Question: Which state is mentioned in the document?
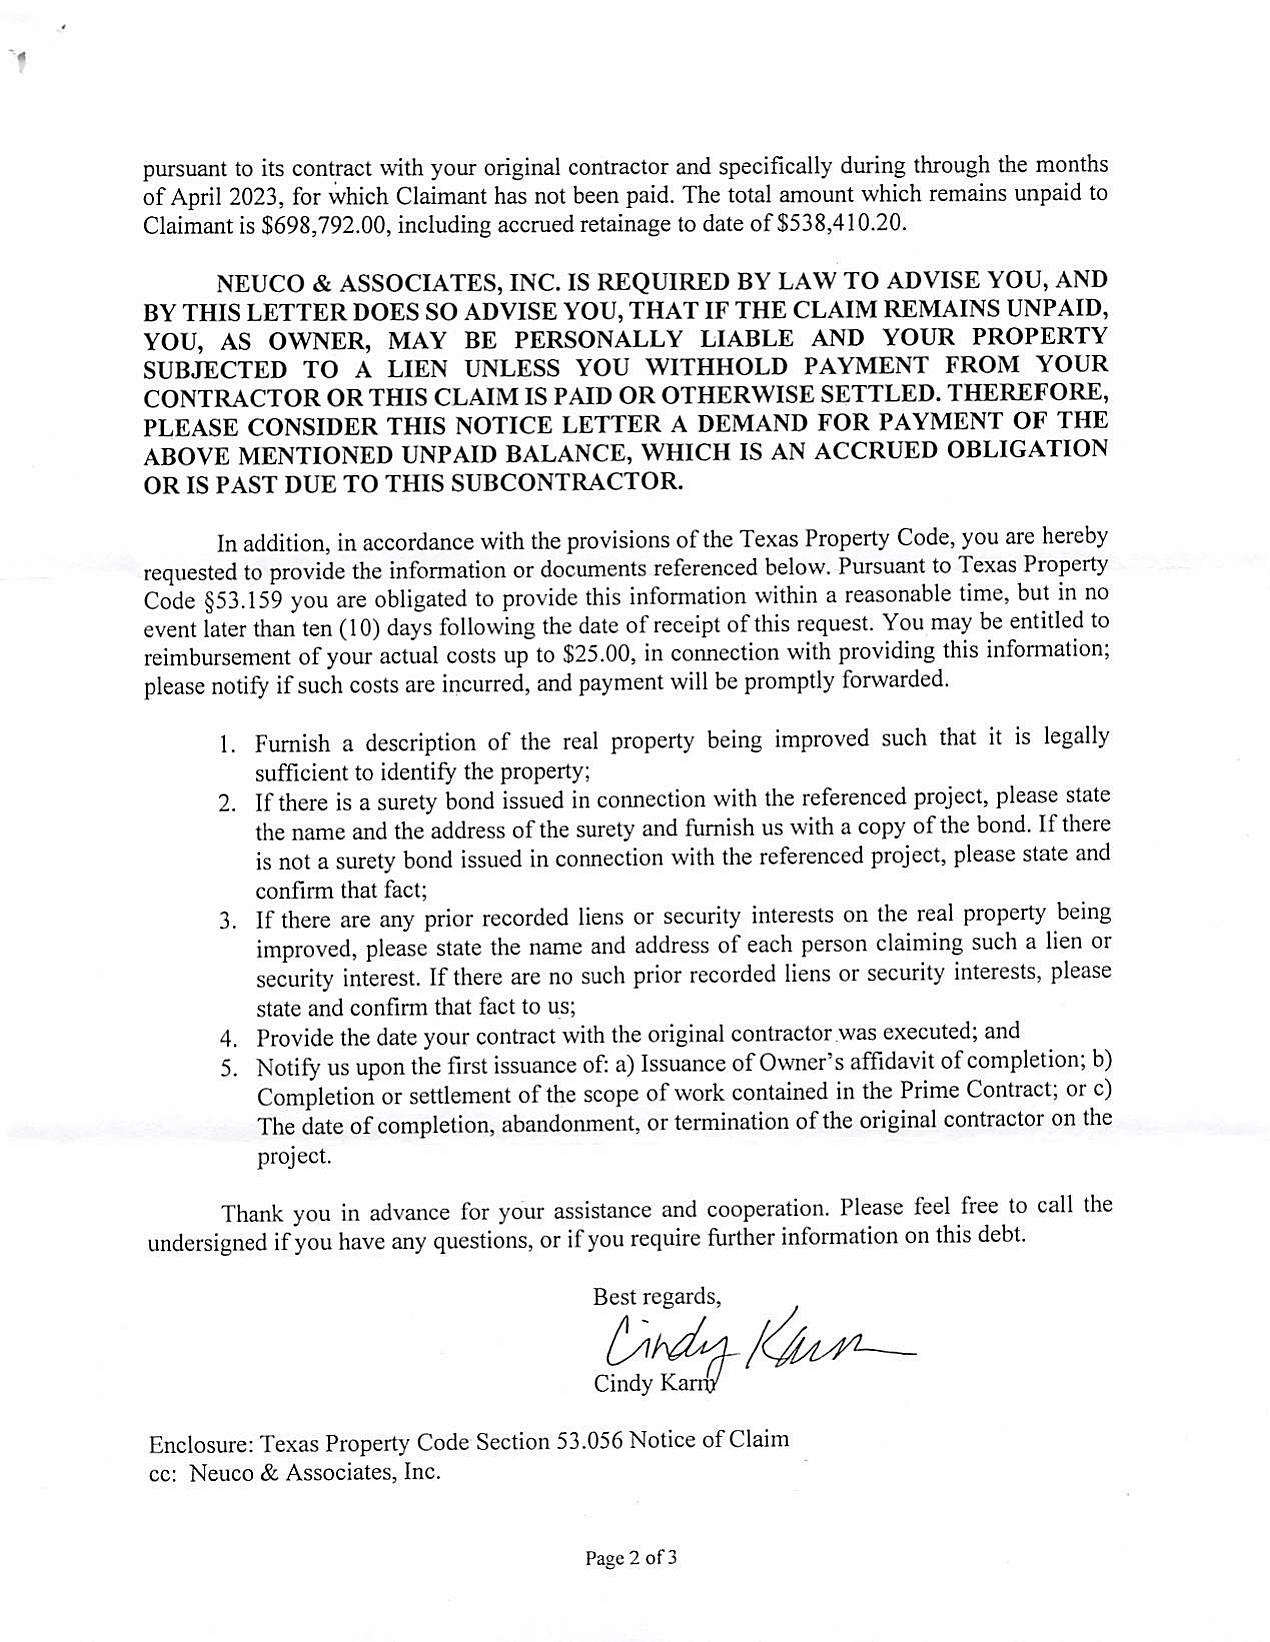
Answer: "Texas"